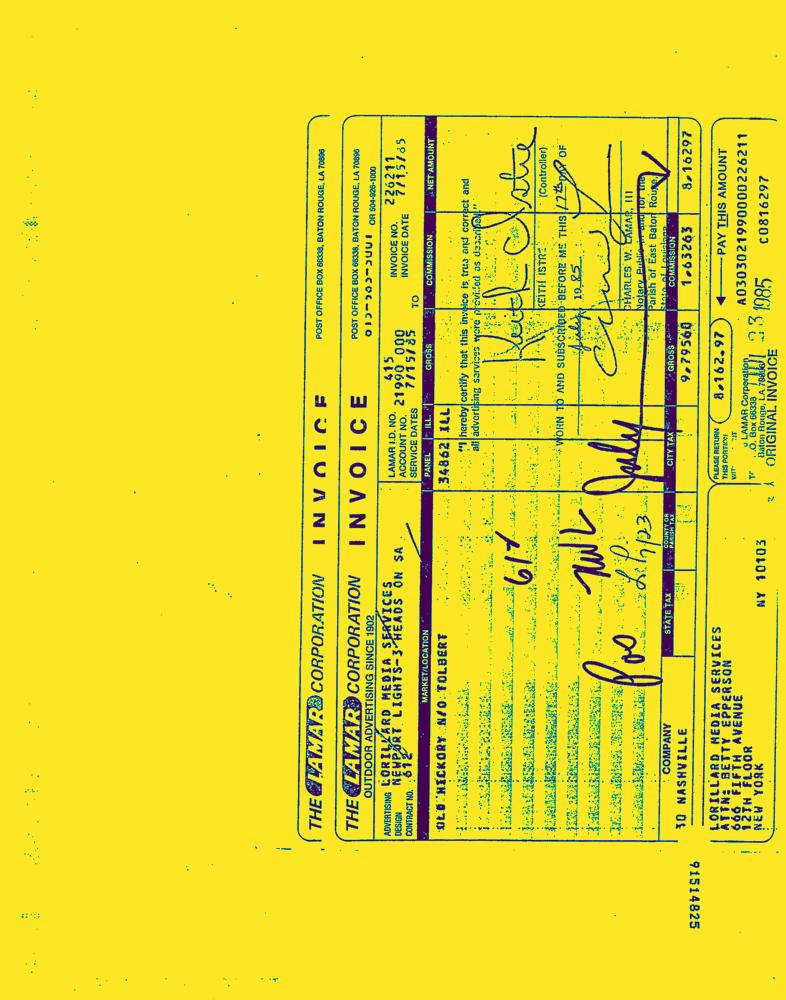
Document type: Invoice-Doc